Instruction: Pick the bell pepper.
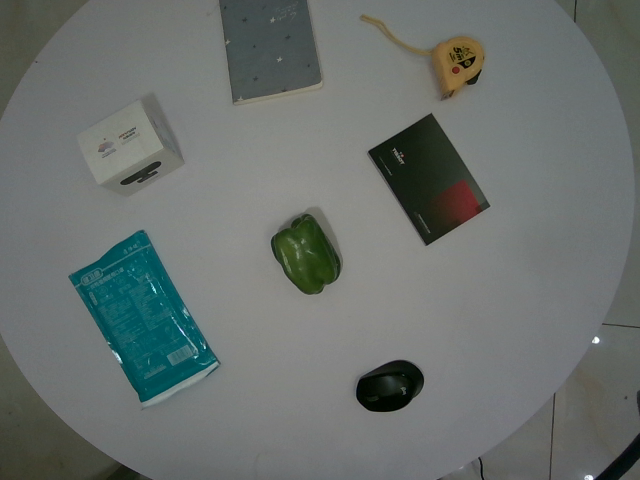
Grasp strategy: vertical